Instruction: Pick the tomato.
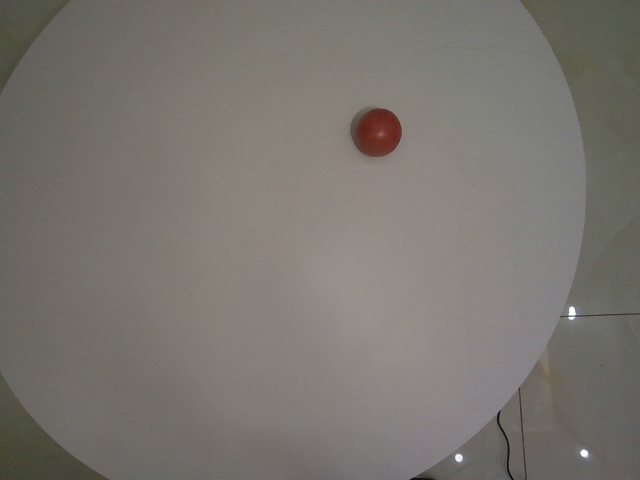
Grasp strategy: vertical